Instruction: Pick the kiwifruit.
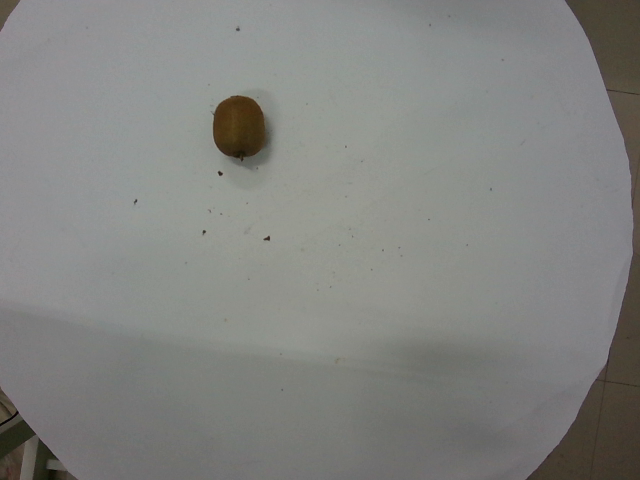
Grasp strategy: vertical